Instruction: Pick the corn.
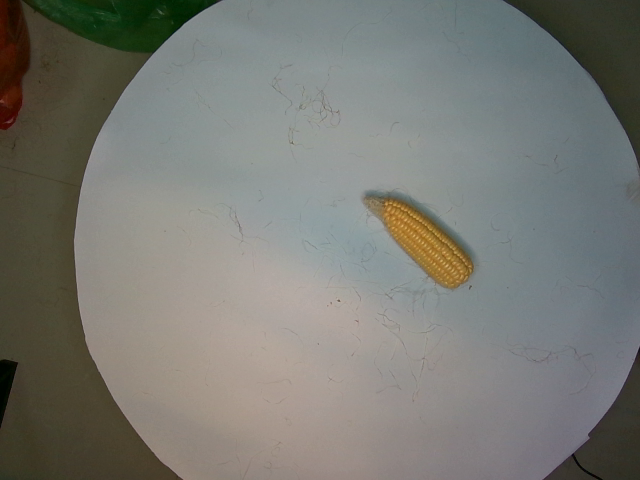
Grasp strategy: vertical